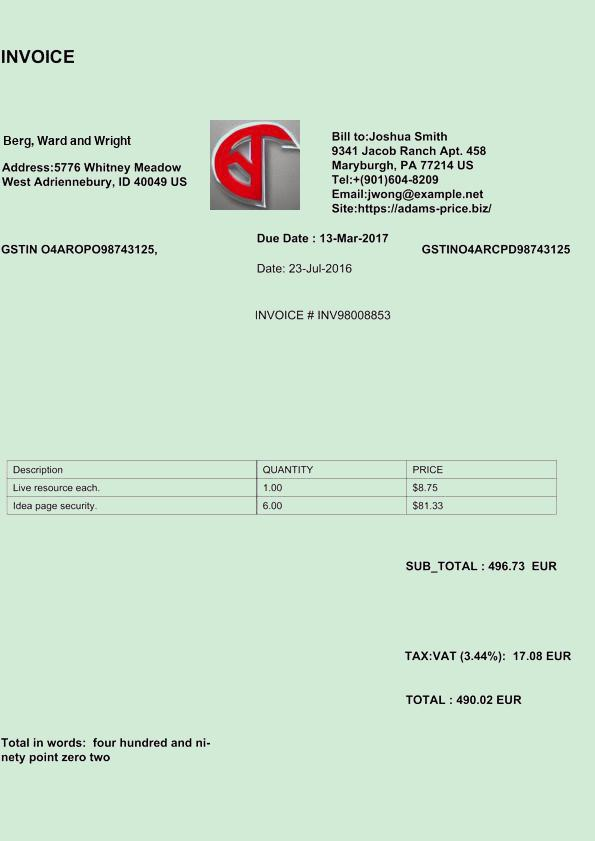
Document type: Invoice